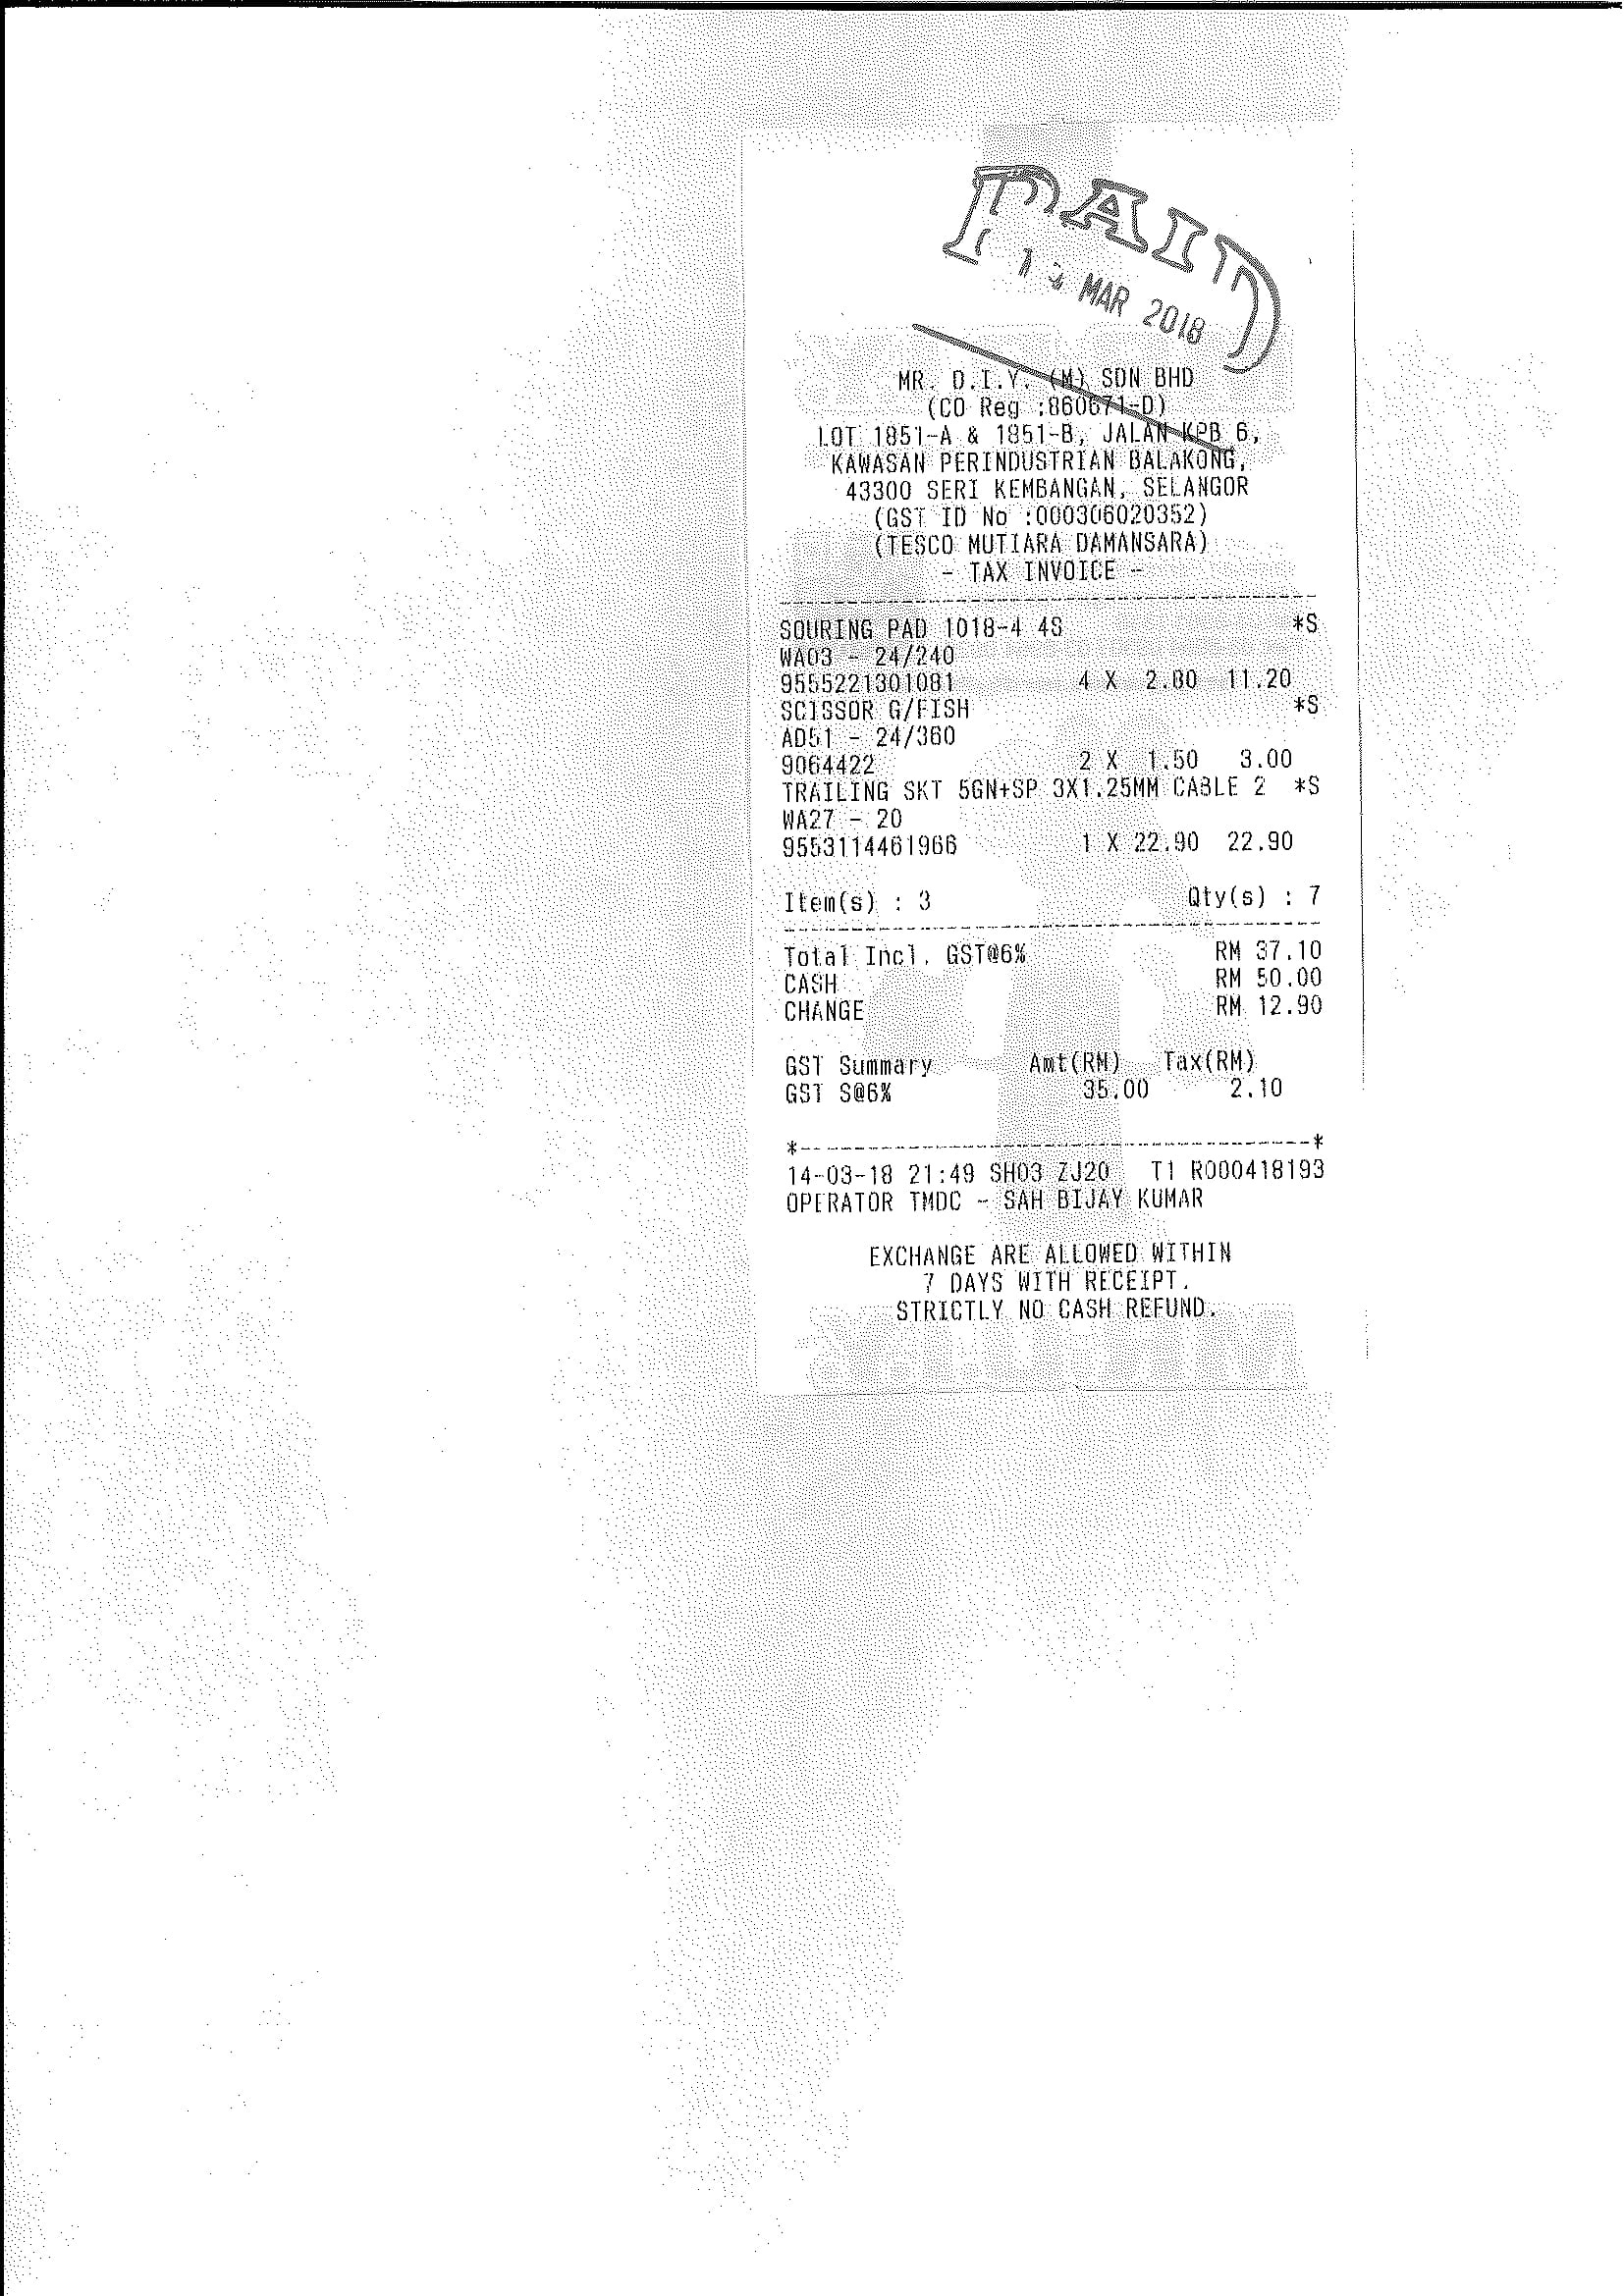
MR. D.I.Y. (M) SDN BHD
(CO REG :860671-D)
LOT 1851-A & 1851-B, JALAN KPB 6,
KAWASAN PERINDUSTRIAN BALAKONG,
43300 SERI KEMBANGAN, SELANGOR
(GST ID NO :000306020352)
(TESCO MUTIARA DAMANSARA)
TAX INVOICE
SOURING PAD 1018-4 4S
*S
WA03 - 24/240
9555221301081
4 X
EXCHANGE ARE ALLOWED WITHIN
2.80
11.20
SCISSOR G/FISH
*S
AD51 - 24/360
9064422
2 X
OPERATOR TMDC - SAH BIJAY KUMAR
1.50
3.00
TRAILING SKT 5GN+SP 3X1.25MM CABLE 2
*S
WA27 - 20
9553114461966
1 X 22.90
STRICTLY NO CASH REFUND .
7 DAYS WITH RECEIPT .
22.90
ITEM(S) : 3
QTY(S) : 7
TOTAL INCL. GST@6%
RM 37.10
CASH
RM 50.00
CHANGE
RM 12.90
GST SUMMARY
AMT(RM)
TAX(RM)
GST S@6%
35.00
2.10
14-03-18 21:49 SH03 ZJ20
T1 R000418193